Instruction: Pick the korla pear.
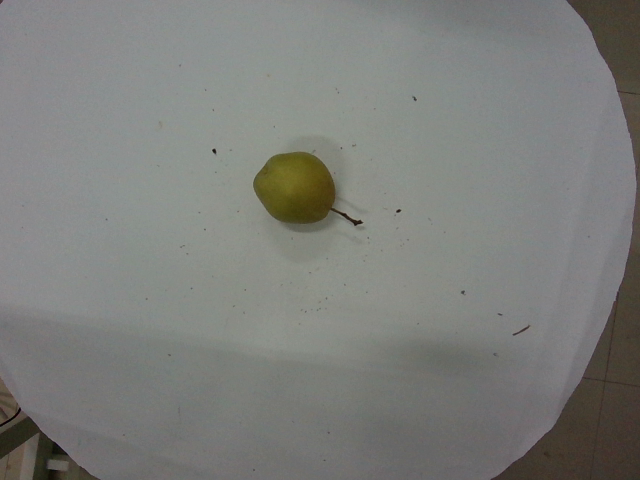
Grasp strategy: vertical